Question: Which state is mentioned in the document?
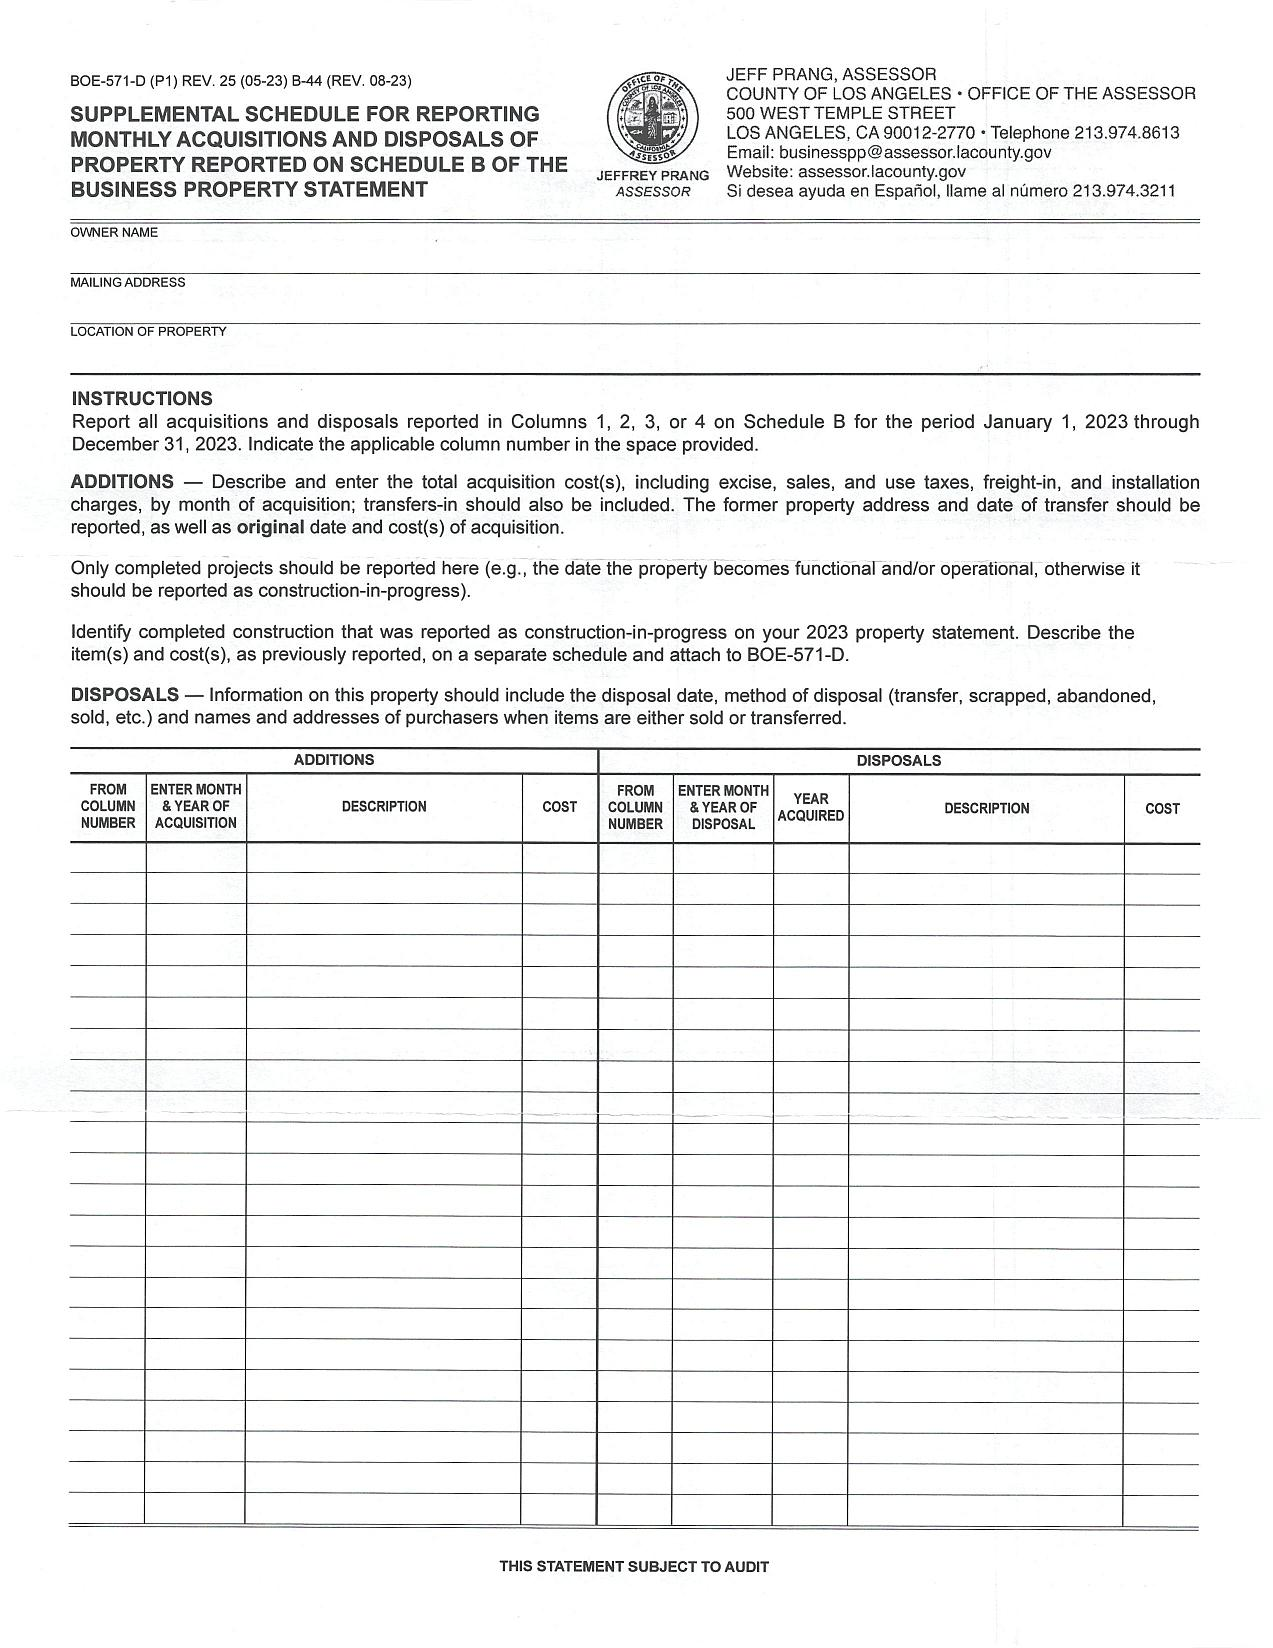
Answer: "CA"